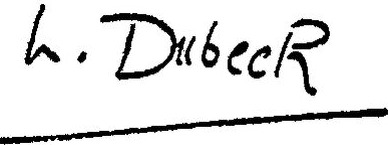
Signature of: lucien dubech